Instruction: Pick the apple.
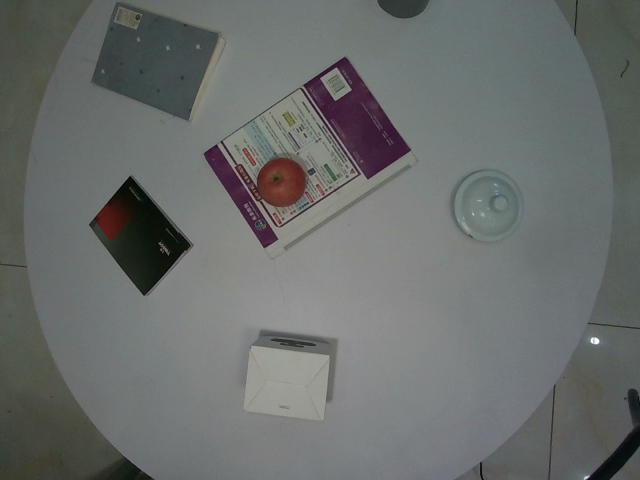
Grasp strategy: vertical